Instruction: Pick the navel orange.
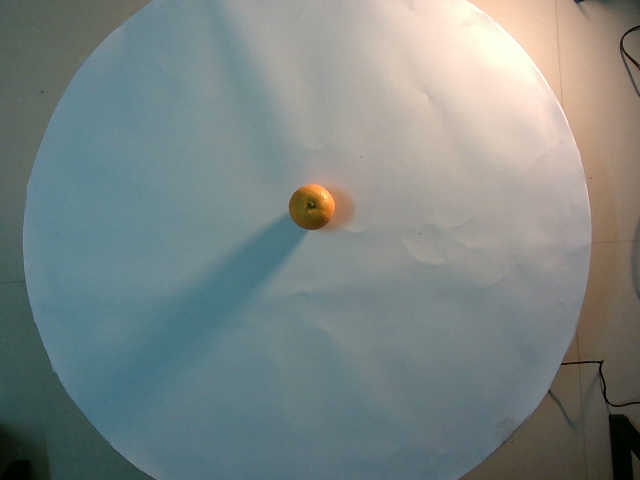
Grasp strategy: vertical